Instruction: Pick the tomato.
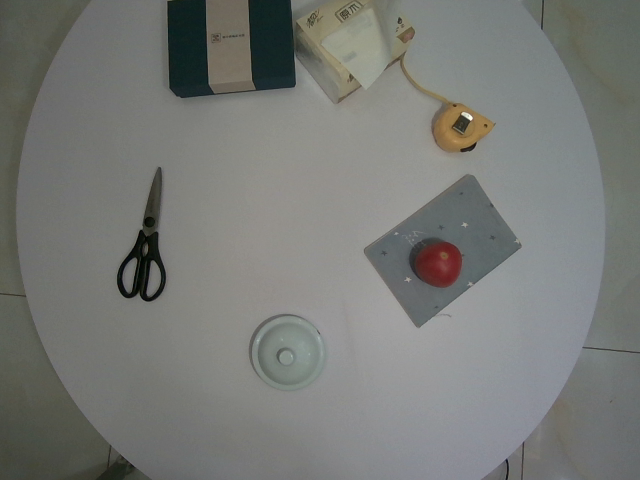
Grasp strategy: vertical